Question: What type of tax is indicated in the document, personal property or real estate?
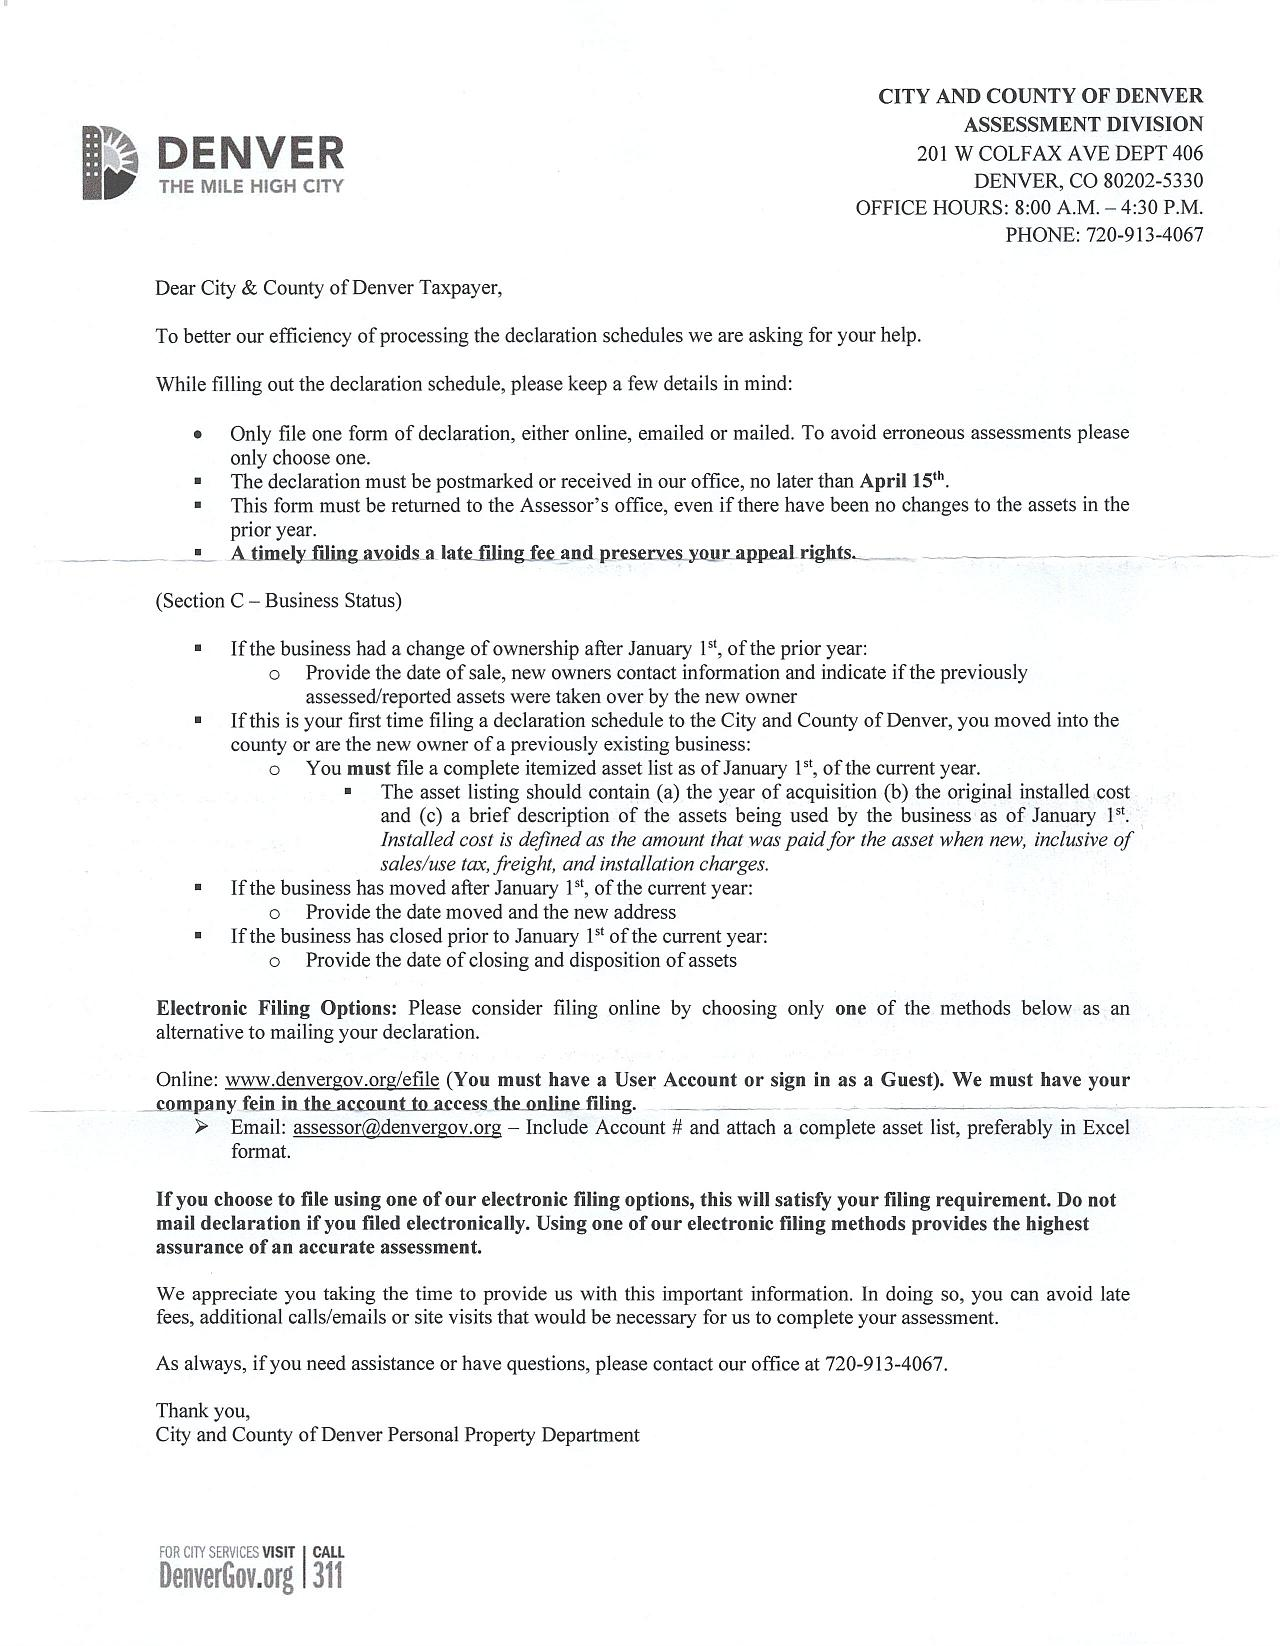
Answer: "Personal Property Tax"